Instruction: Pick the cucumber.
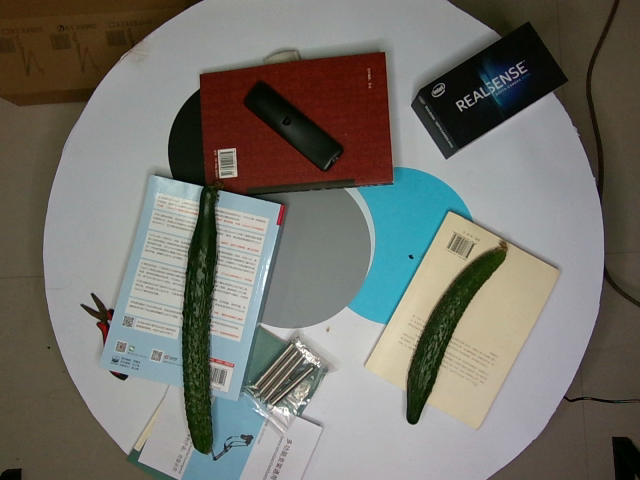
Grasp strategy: vertical